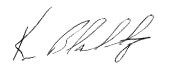
Signature of: kevin blankenship